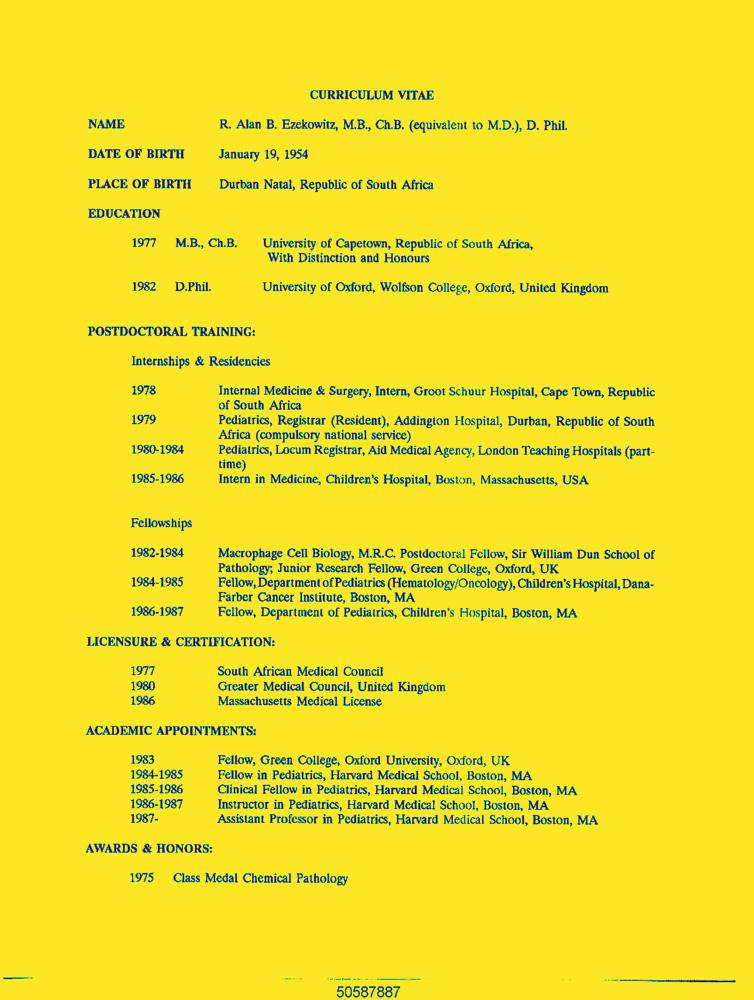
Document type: Resume-Doc